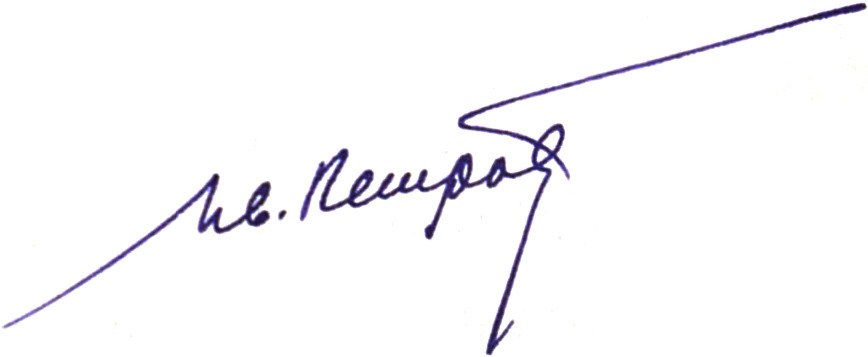
Signature of: ivan yefimovich petrov